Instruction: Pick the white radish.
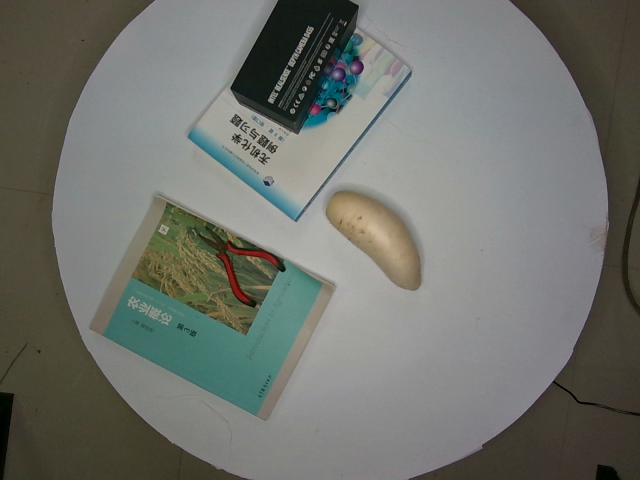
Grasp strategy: vertical